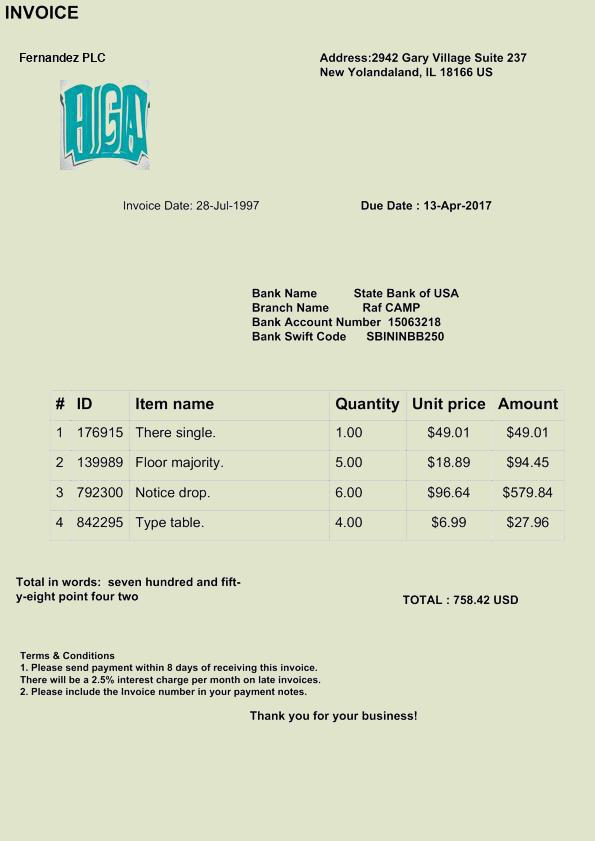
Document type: Invoice